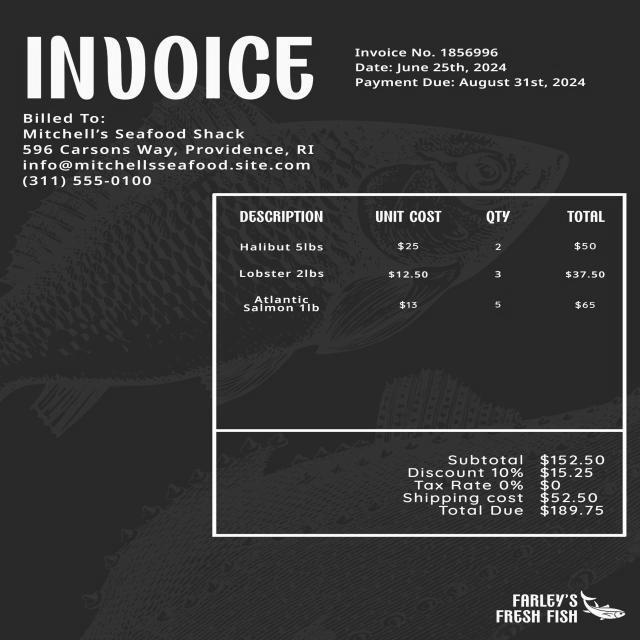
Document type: Invoice